Question: How is the history relevant to the case?
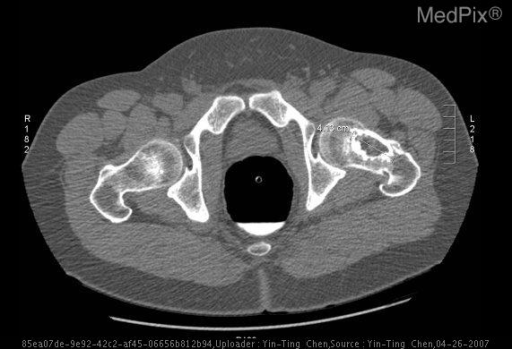
Answer: The patient's history of 50 year old male with incidental left femoral neck lesion noted on routine virtual colonoscopy.  No history of limp, hip pain, or affected gait. No unintended weight loss or night sweat. is key in understanding the case.